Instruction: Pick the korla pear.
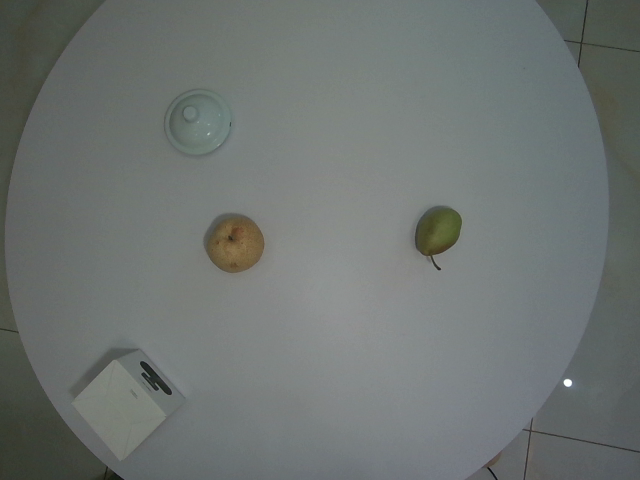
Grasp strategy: vertical